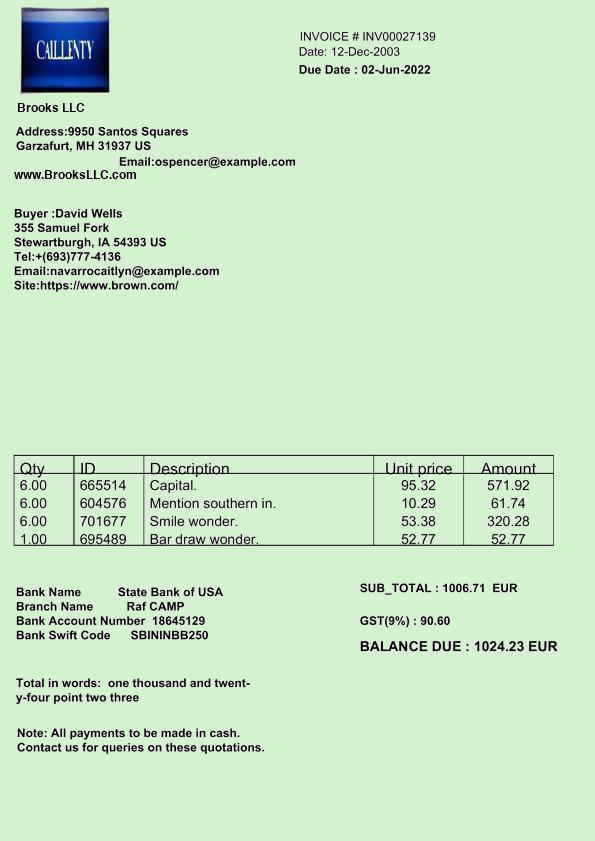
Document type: Invoice